Question: What could the diagnosis suggest?
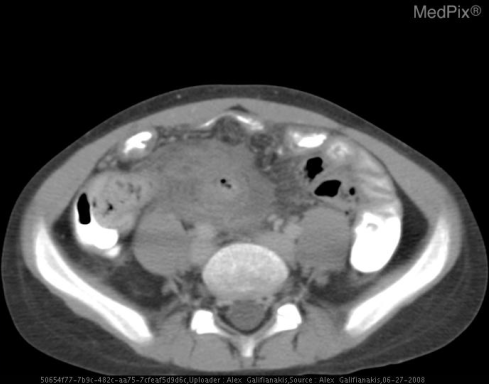
Answer: The possible diagnosis includes Prior to imaging, the most important diagnostic consideration is to rule out appendicitis.  Additional entities which patients with Cystic Fibrosis are predisposed  to include intussusception, Crohn Disease, fibrosing colonopahty and bowel wall edema secondary to hypoproteinemia..